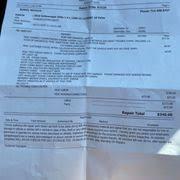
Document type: Invoice